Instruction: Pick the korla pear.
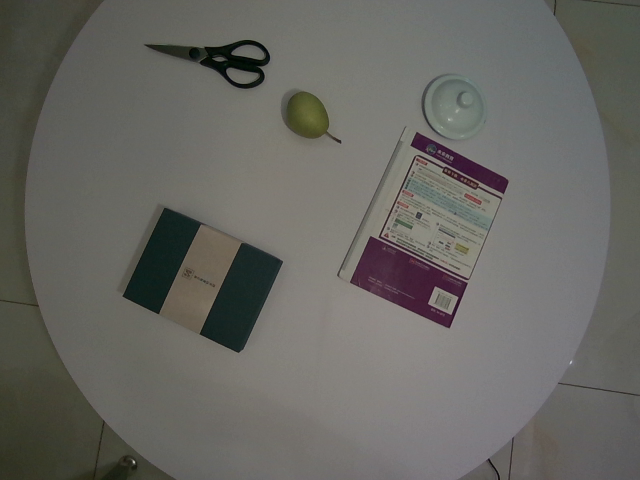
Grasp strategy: vertical